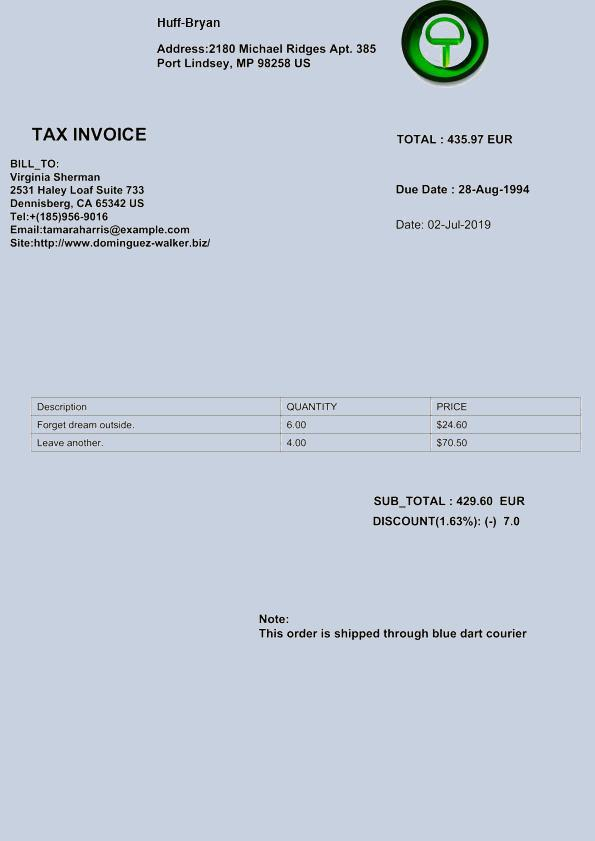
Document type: Invoice